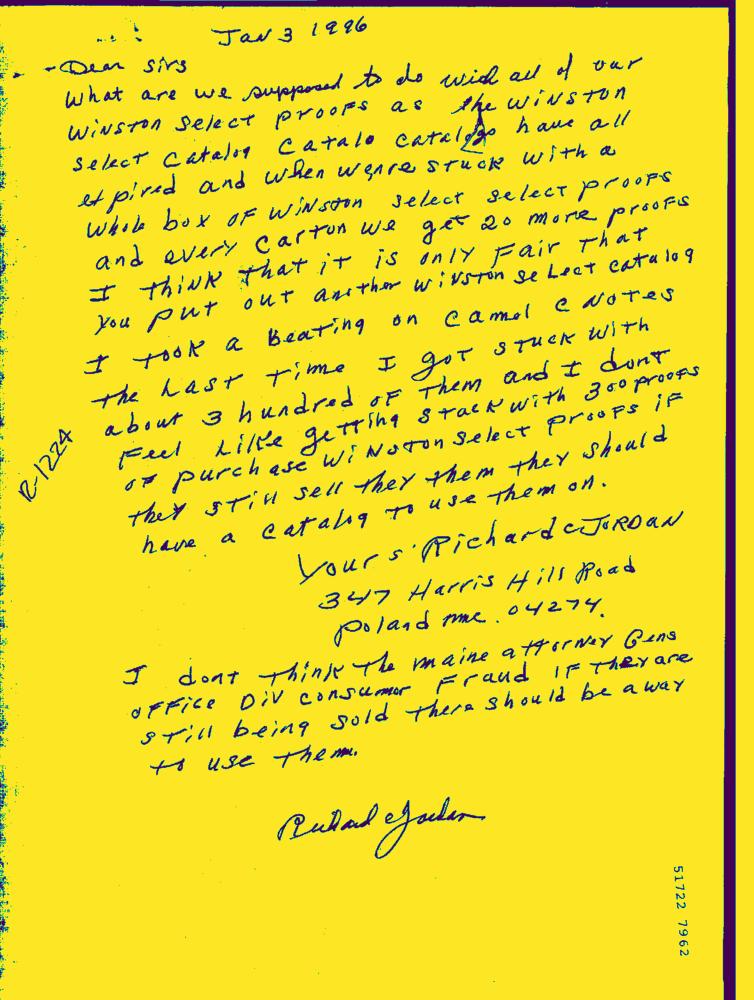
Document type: Hand-Written